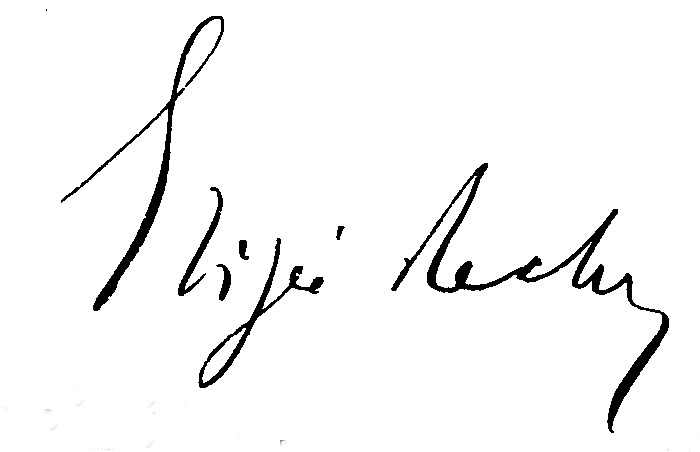
Signature of: élisée reclus